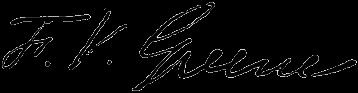
Signature of: francis vinton greene